Patient: Female, age 17
A 17-year-old female with the second relapse of B-ALL received chimeric antigen T-cell (CART) salvage therapy, followed by co-transplantation of haploidentical stem cells and unrelated cord blood in September 2021. The patient had a previous disseminated pulmonary tuberculosis infection during the first relapse in July 2020. However, she recovered well after treatment with anti-tuberculosis drugs, including isoniazid (10 mg/kg/day), rifampicin (10 mg/kg/day), and levofloxacin (10 mg/kg/day) from July 2020 to April 2021, and continued to receive oral isoniazid prophylaxis until 3 days prior to HSCT. Chest computed tomography (CT) revealed no residual tuberculosis lesions and interferon-gamma (IFN-gamma) release assays was negative prior to transplantation. Furthermore, there was no evidence of fungal infection during chemotherapy or prior to HSCT.
The patient received a myeloablative conditioning regimen consisting of cyclophosphamide, busulfan, fludarabine, and thiotepa without total body irradiation. The post-transplant immunosuppressants included of post-transplant cyclophosphamide, cyclosporine, and mycophenolate mofetil. In addition, oral posaconazole (200 mg every 8h) was commenced 3 days after HSCT as an antifungal prophylaxis. Additionally, neutrophils and platelets were engrafted on 15 and 24 days after transplantation, respectively. Engraftment syndrome with fever, skin rashes, and elevated bilirubin levels was observed during cell engraftment from day 14 after transplantation. However, these symptoms resolved after intravenous administration of methylprednisolone (1 mg/kg/day for 4 days from day 15 to day 18, after which the dose was tapered and discontinued on 27 days after HSCT). No other severe complications were noted.
The patient began to cough slightly from 23 days after HSCT. Since this patient had a history of tuberculosis infection, rifapentine (600 mg per week) was administered in combination with isoniazid (10 mg/kg/day) for tuberculosis prophylaxis. However, the patient showed no signs of respiratory distress, including dyspnea, tachypnea, and hypoxemia. The cough lasted five days, and the patient developed a throbbing, dull pain in the back. A chest CT was performed, and a large nodular lesion (32.02 mm x 24.77 mm x 42.73 mm) with a faint surrounding vitreous subpleural of the right upper lobe was observed (Figure 1A and B). Therefore the patient was suspected of having tuberculosis or an IFI, and a bronchoscopy was performed. Caspofungin (loading dose at 70 mg/m2 for 1 day and then 50 mg/m2/day) was commenced on day 27 after HSCT, and posaconazole was switched to intravenous voriconazole (loading dose at 9mg/kg, every 12h, for 1 day and then 8mg/kg, every 12h) because the patient developed a fever 4 days later. The bronchoalveolar (BAL) fluid was positive for cytomegalovirus (CMV), human herpes virus 6 (HHV-6), and Actinomyces odontolyticus using next-generation sequencing. However, in contrast, using the PCR-based analysis, the BAL fluid was negative for fungi and tuberculosis. In addition, bacterial and fungal cultures of the BAL fluid were negative.
The antibiotics, imipenem (15mg/kg, every 6h) and high-dose penicillin (100,000 U/kg, every 6 h) were administered to treat Actinomyces infections for 2 months. Ganciclovir (5 mg/kg, every 12h) was also commenced for antiviral treatment. Despite the above treatment, the patient began to have hemoptysis, and a reassessment of the chest CT showed that the lung lesion was unresolved. Therefore, a wedge resection of the lung lesion was performed because the lesion was still localized. The next-generation sequencing analysis of the lung tissue revealed C. cinerea infection (NCBI accession PRJNA938261). This was later confirmed when septate hyphae were observed by both Wright-Giemsa and hexamine-silver staining of lung sections, indicative of C. cinerea infection (Figure 2). Therefore, antifungal treatment was switched to amphotericin B (starting from 0.1 mg/kg/day then gradually increased to 0.7 mg/kg/day) for 2 weeks, followed by oral voriconazole as follow-up therapy. Chest CT scans showed no new lung lesions 5 months after the wedge resection surgery (Figure 1C).
Keywords: coprinopsis cinerea, hormographiella aspergillata, case report, hematopoietic stem cell transplantation, invasive fungal infection, leukemia
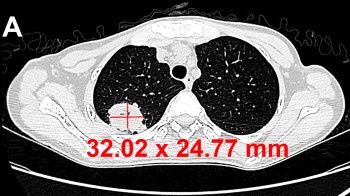
Image caption: Chest computed tomography images of the patient before and after wedge resection of the lung lesions. Representative axial.